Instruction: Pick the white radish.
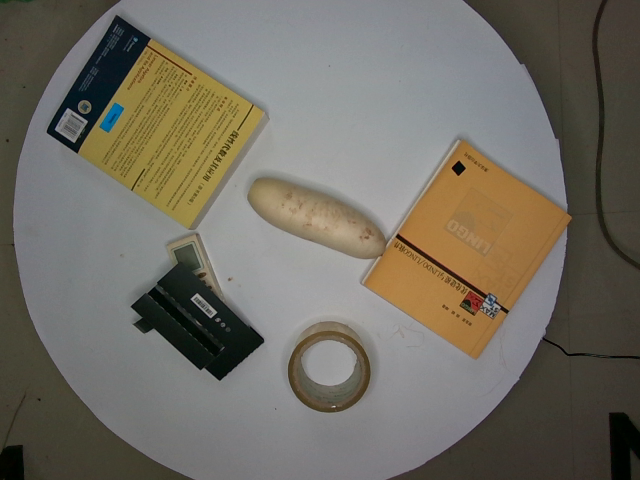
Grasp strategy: vertical